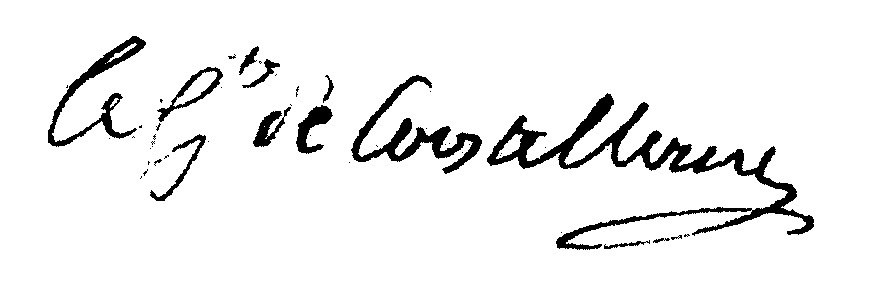
Signature of: boniface de castellane